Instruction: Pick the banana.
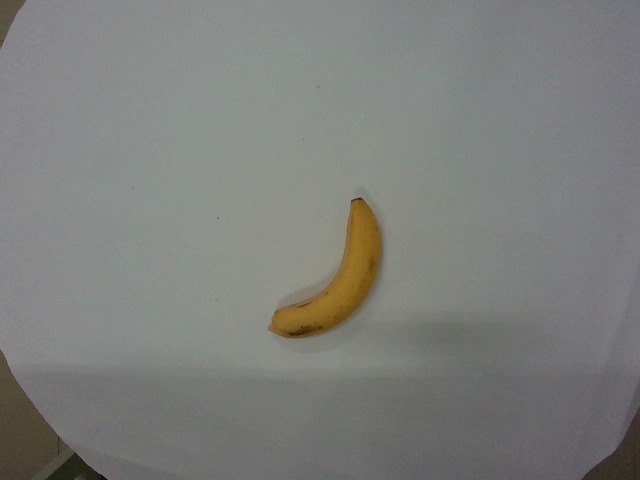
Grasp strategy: vertical